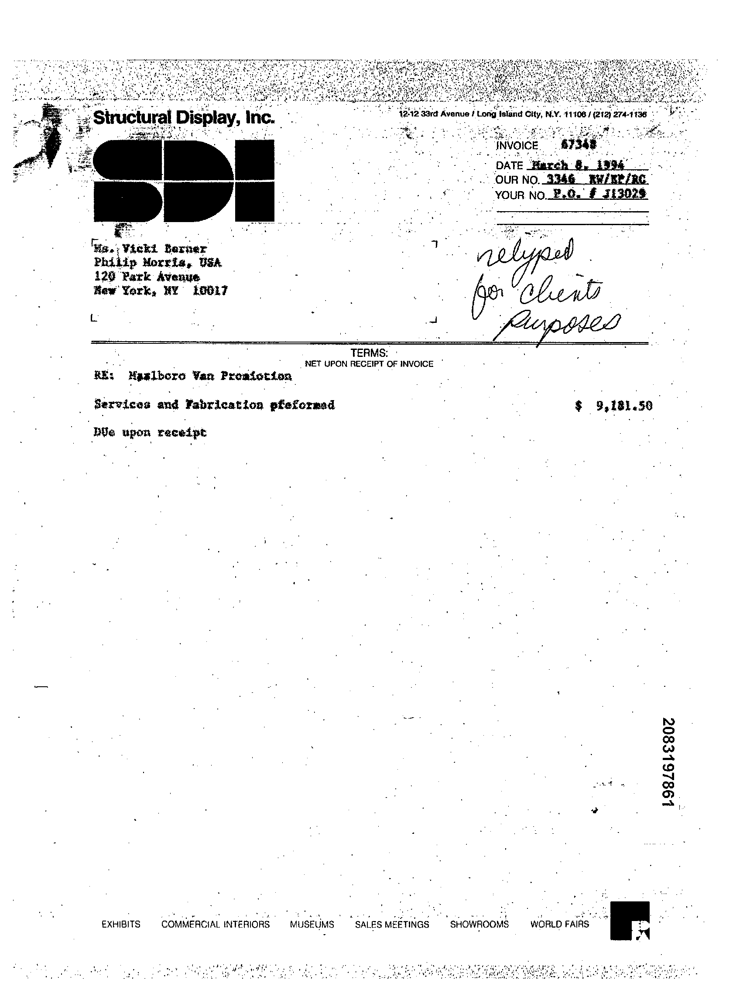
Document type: Invoice